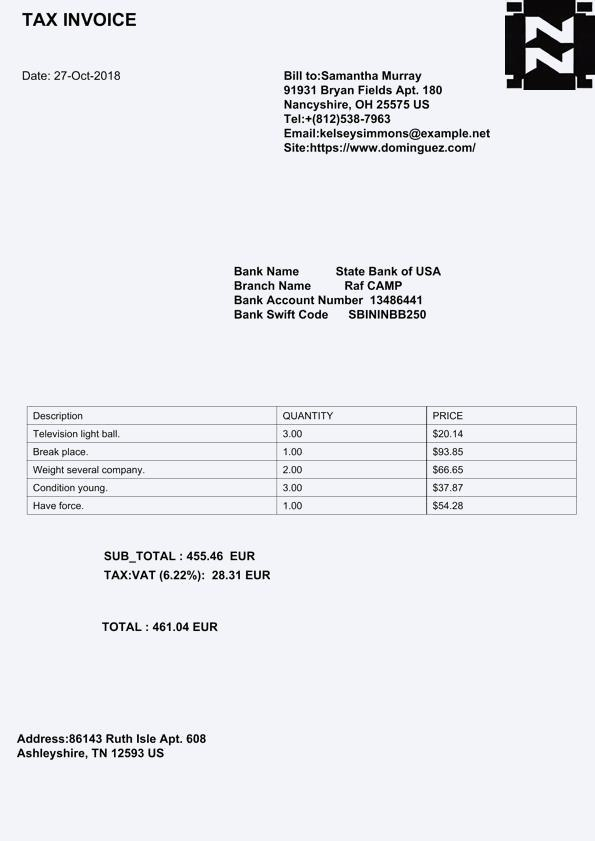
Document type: Invoice